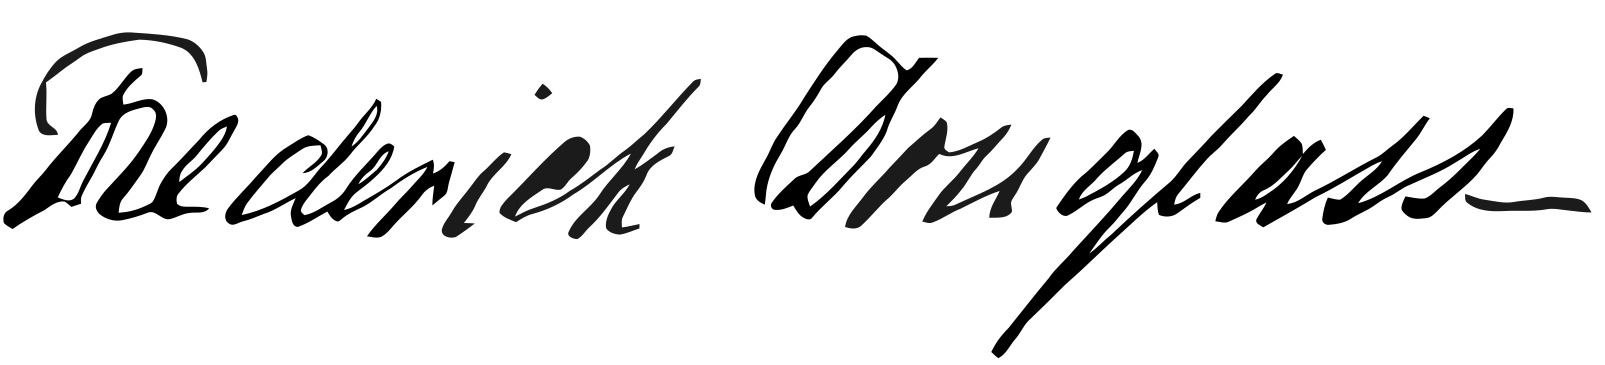
Signature of: frederick douglass